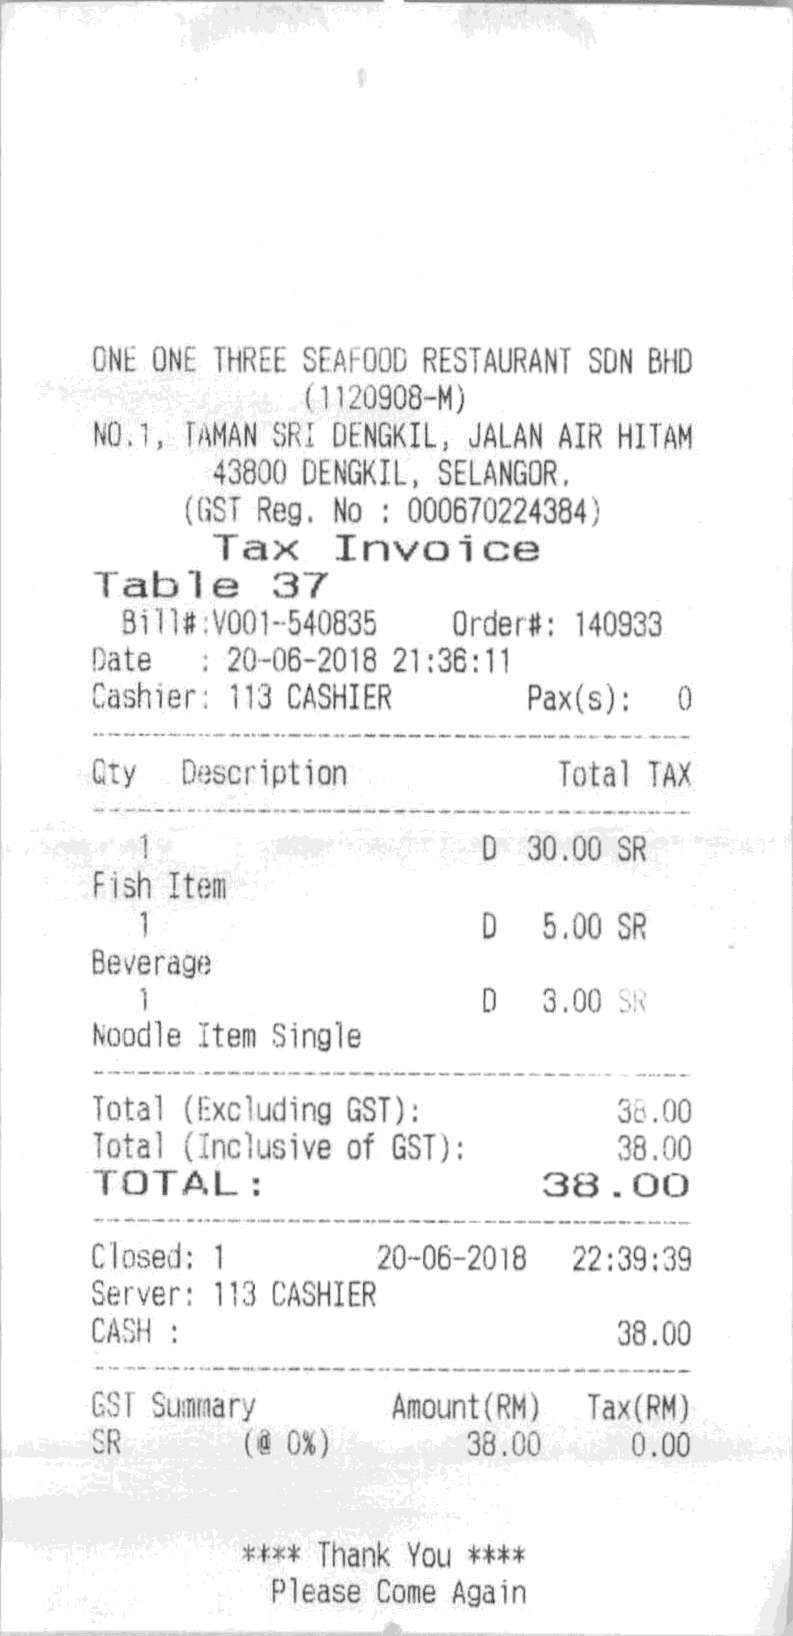
ONE ONE THREE SEAFOOD RESTAURANT SDN BHD
(1120908-M)
NO.1, TAMAN SRI DENGKIL, JALAN AIR HITAM
43800 DENGKIL, SELANGOR.
(GST REG. NO : 000670224384)
TAX INVOICE
TABLE 37
BILL#:V001-540835
ORDER#: 140933
DATE
: 20-06-2018 21:36:11
CASHIER: 113 CASHIER
PAX(S):
0
QTY
DESCRIPTION
TOTAL TAX
1
D
30.00 SR
FISH ITEM
1
D
5.00 SR
BEVERAGE
1
D
3.00 SR
NOODLE ITEM SINGLE
TOTAL (EXCLUDING GST):
38.00
TOTAL (INCLUSIVE OF GST):
38.00
TOTAL:
38.00
CLOSED: 1
20-06-2018
22:39:39
SERVER: 113 CASHIER
CASH :
GST SUMMARY
AMOUNT(RM)
TAX(RM)
SR
(@ 0%)
38.00
0.00
**** THANK YOU ****
PLEASE COME AGAIN
38.00